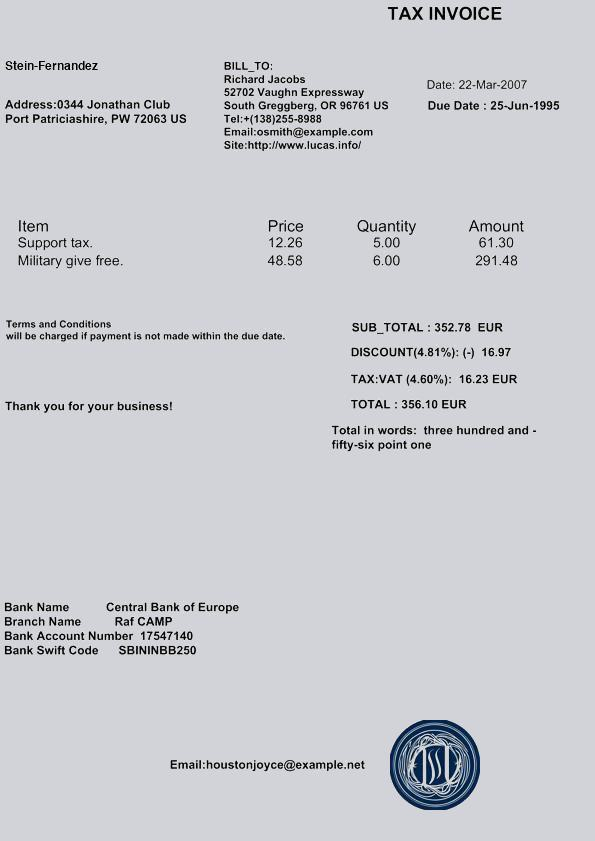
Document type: Invoice